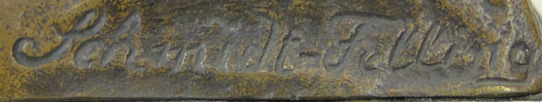
Signature of: julius schmidt felling